Question: What is the suspected problem?
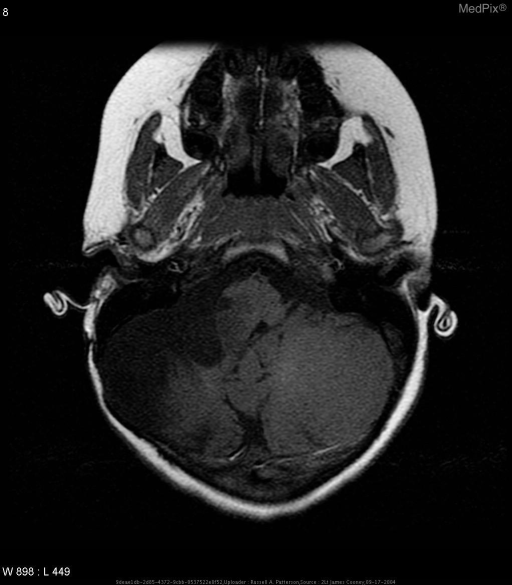
Answer: The findings suggest Diffuse encephalomalacic changes are seen in the right cerebellum secondary to a right suboccipital craniectomy.  A heterogeneous cystic and solid lesion is seen at the right cerebellopontine angle with heterogeneous contrast enhancement of a mural nodule.. Juvenile pilocytic astrocytoma-MR Axial Images. The patient might have a history of This patient originally presented at the age of 3 with right facial palsy, worsening over a six month period, now undergoing routine surveillance post-resection and chemotherapy for a CNS tumor..